Question: Can you provide the account number mentioned in the document?
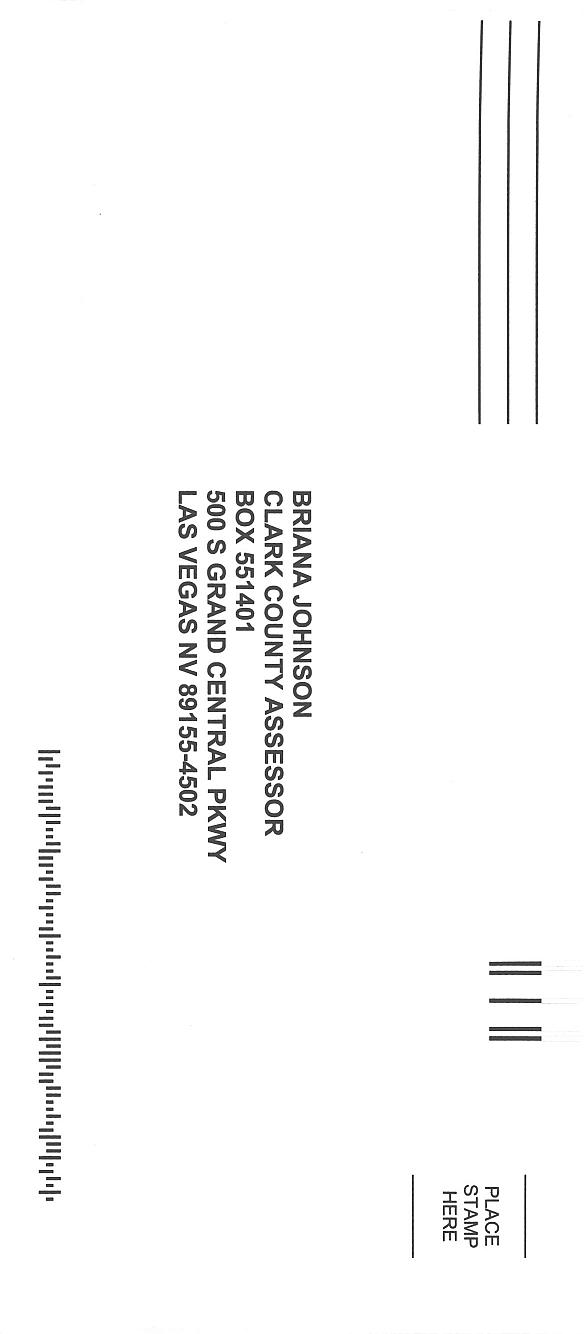
Answer: "65154502"